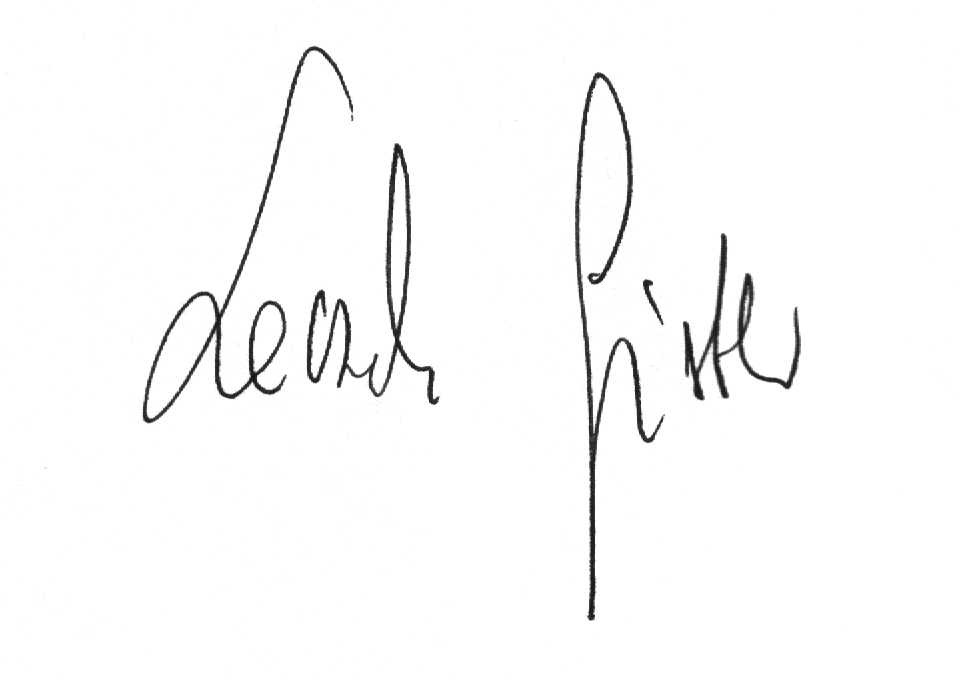
Signature of: leszek girtler